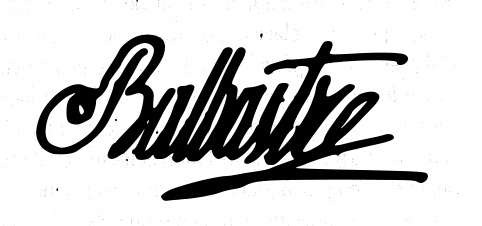
Signature of: claude balbastre